Question: What do the imaging results show?
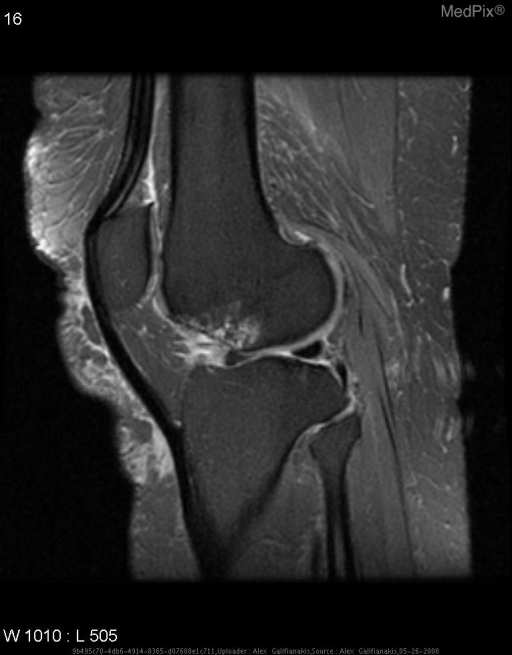
Answer: The imaging shows Radiographs demonstrate an area of subchondral collapse with subchondral sclerosis in the weight bearing surface of the left lateral femoral condyle.  MRI further illustrates osteonecrotic focus (low T1 and low T2 signal) with surrounding edema.  Early in the disease process, some degree of T2 and PD hyperintensity can be seen.  Also, surrounding edema can sometimes mask areas of subchondral sclerosis. Osteonecrotic focus demonstrated as low T2 signal with a larger area of surrounding marrow edema evident..